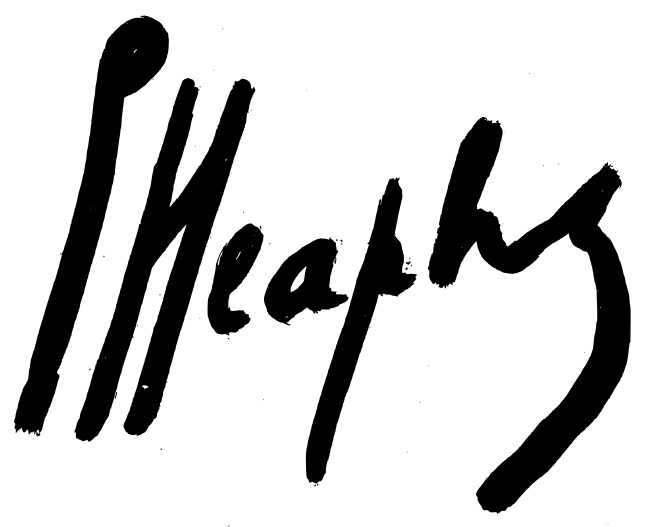
Signature of: elizabeth heaphy murray